Question: How is the property described in the document?
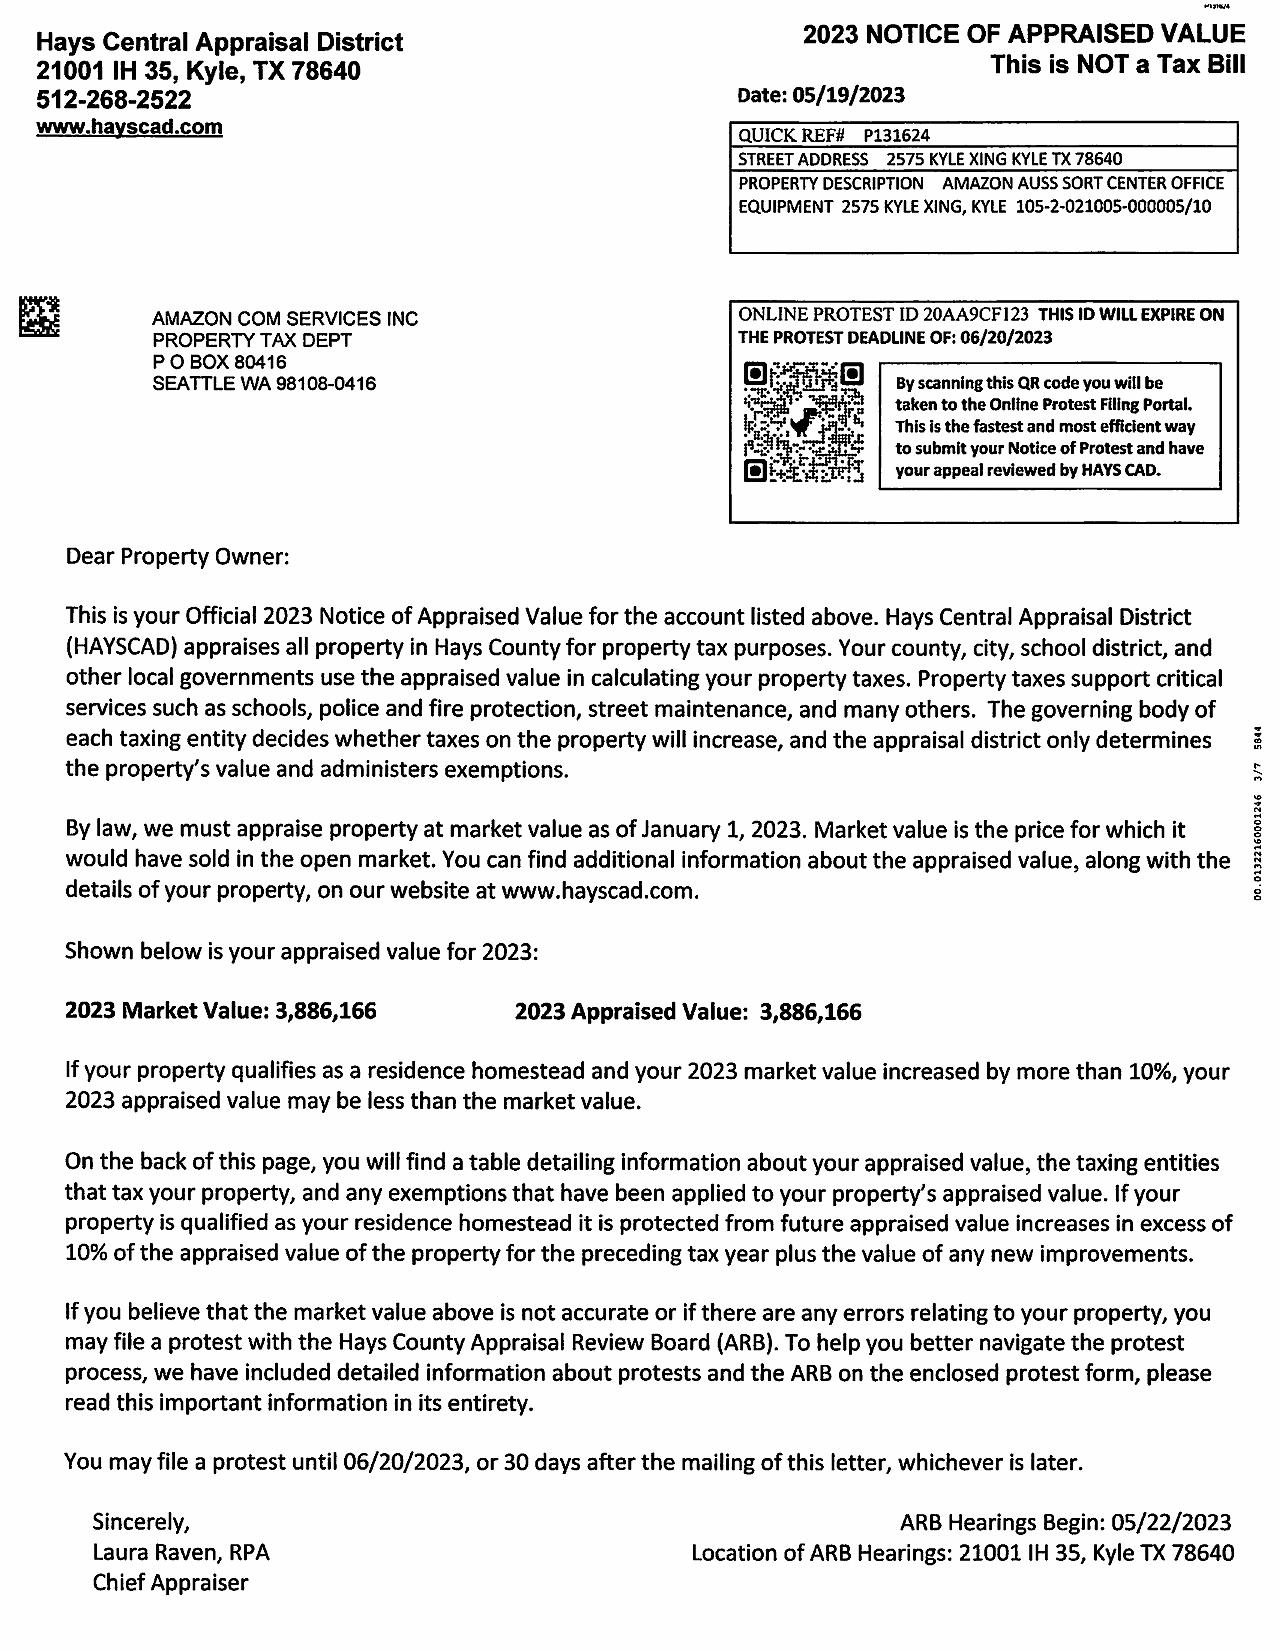
Answer: "AMAZON AUSS SORT CENTER OFFICE EQUIPMENT"